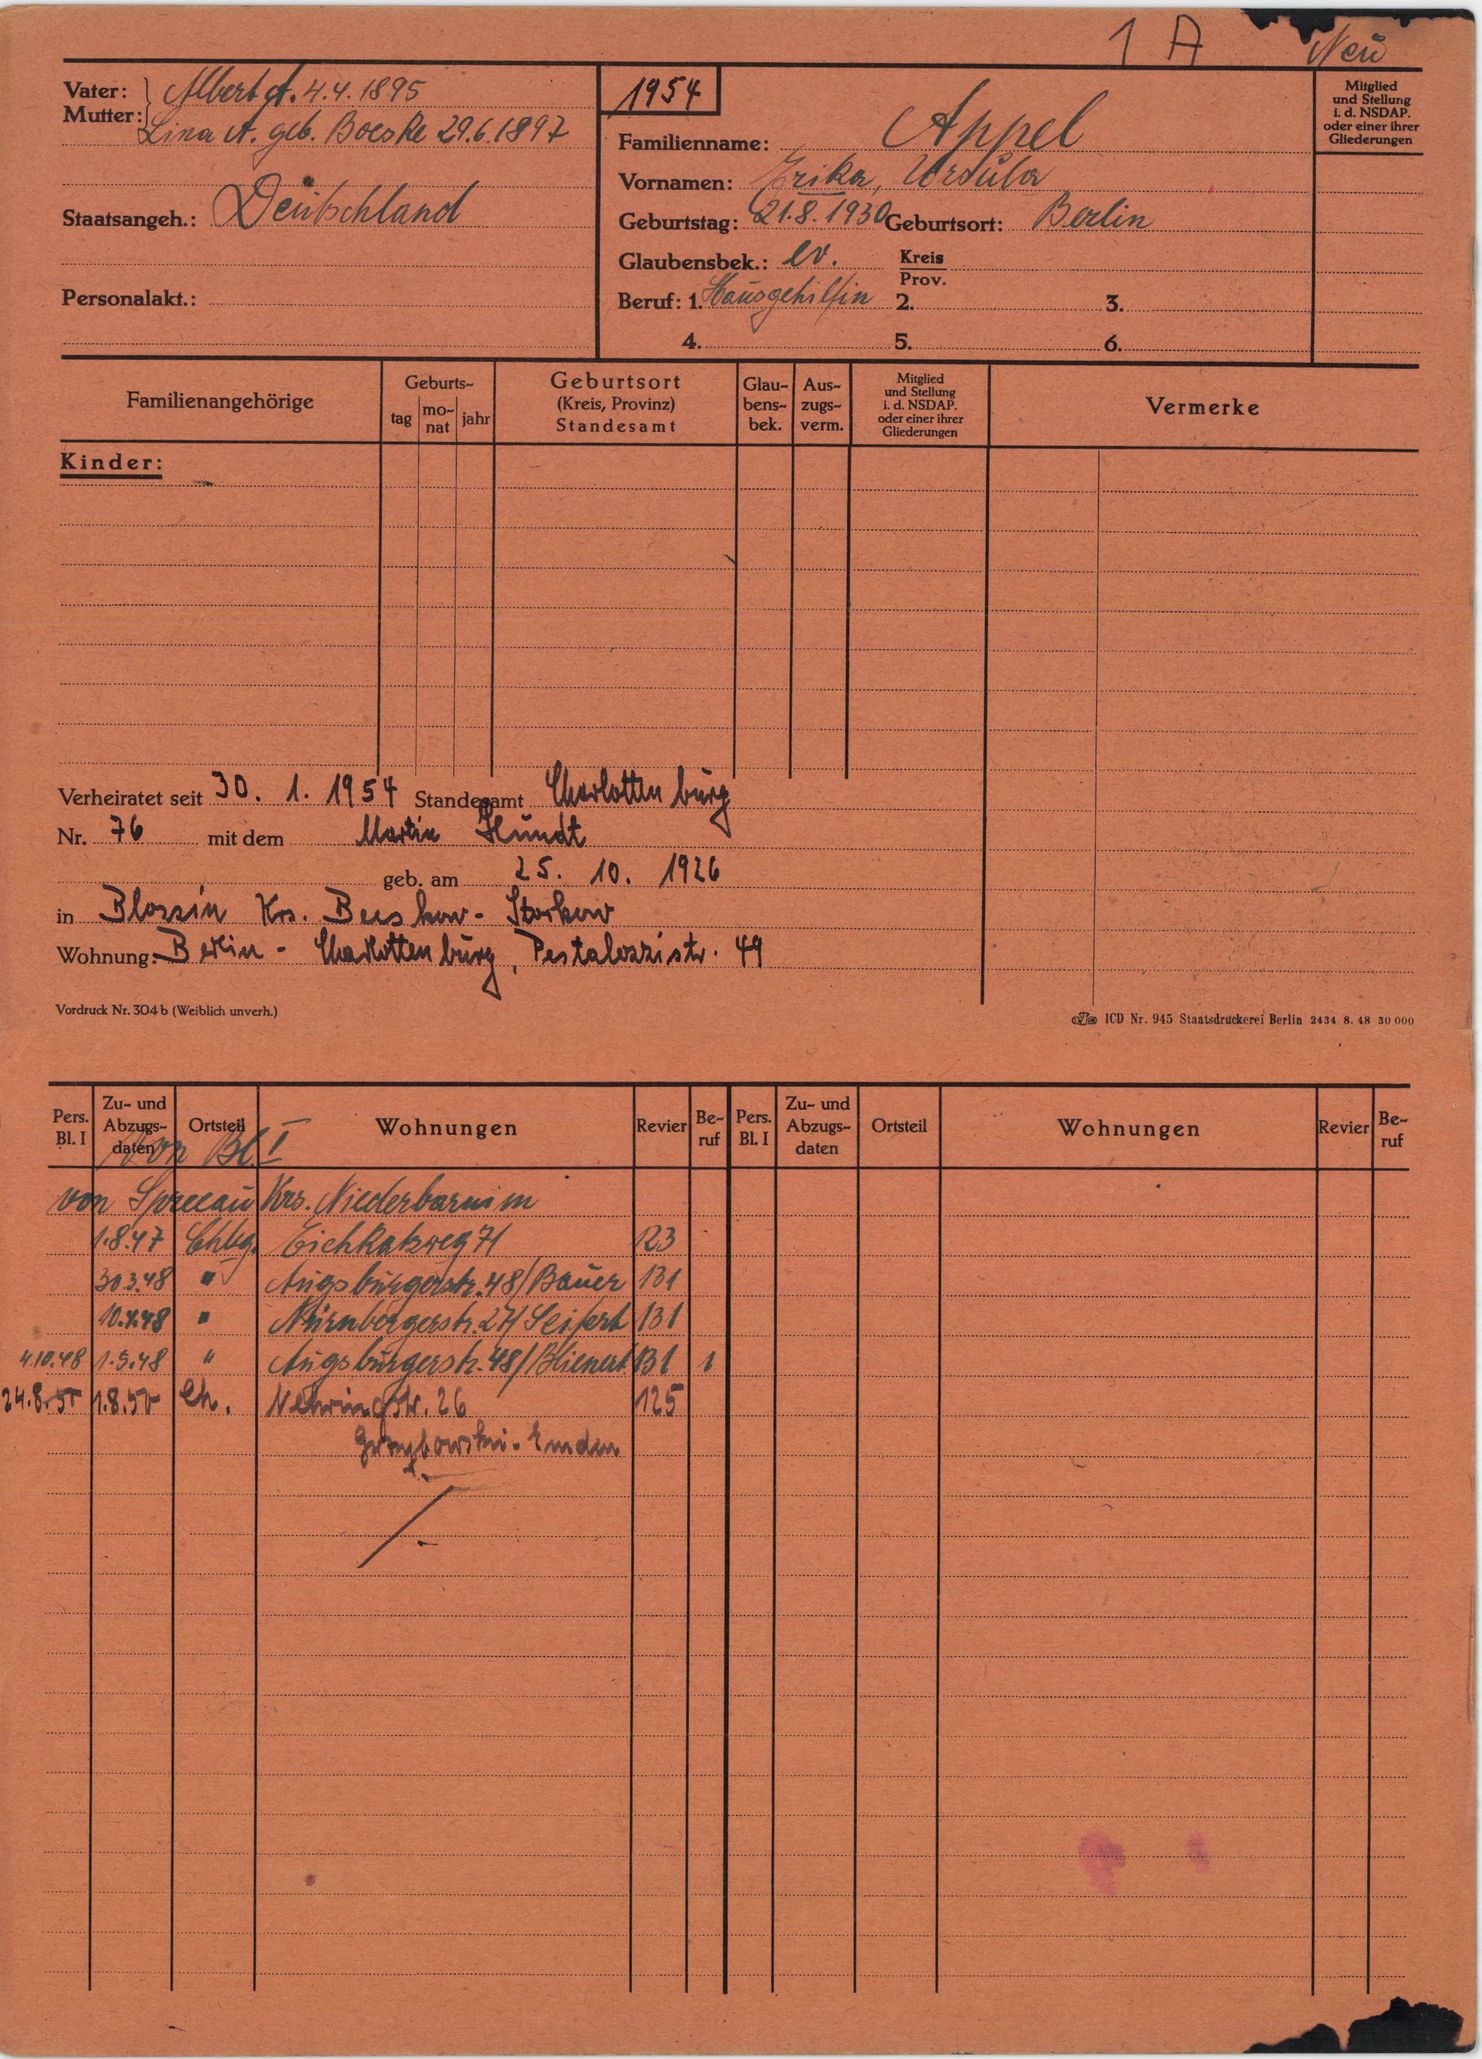
Appel